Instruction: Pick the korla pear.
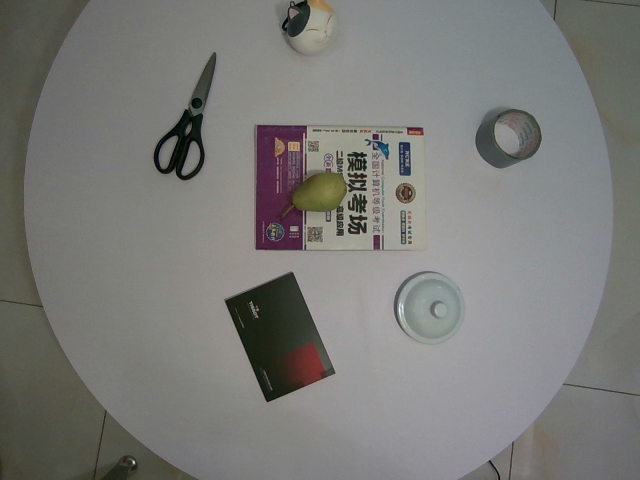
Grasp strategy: vertical